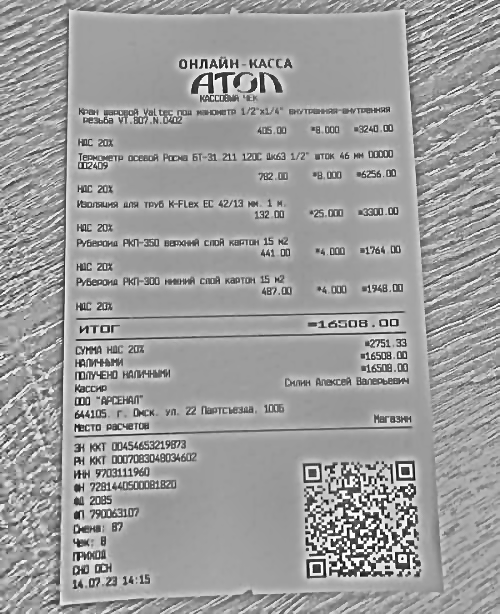
Продавец: ООО "АРСЕНАЛ"
ИНН: 9703111960
Дата: 14.07.23
Товары: Кран вакуумный Valtec pro мощностью 1/2"х1/4" внутренний-внутренняя резьба V1.907.N.D402; Температура сжатия Рисен БТ-31 211 120° ЦК63 1/2" шток 46 мм 100000 002409; Изоляция для труб K-Flex EC 42/13 мм. 1 м.; Рыбозная РКТ-350 верхний слой картон 15 м2; Рыбозная РКТ-300 нижний слой картон 15 м2
Количество: 8.000; 8.000; 25.000; 4.000; 4.000
Цена: 405.00; 782.00; 132.00; 441.00; 487.00
Сумма: 3240.00; 6256.00; 3300.00; 1764.00; 1948.00
Итого: 16508.00